Question: What jurisdiction, city, or county is the document associated with?
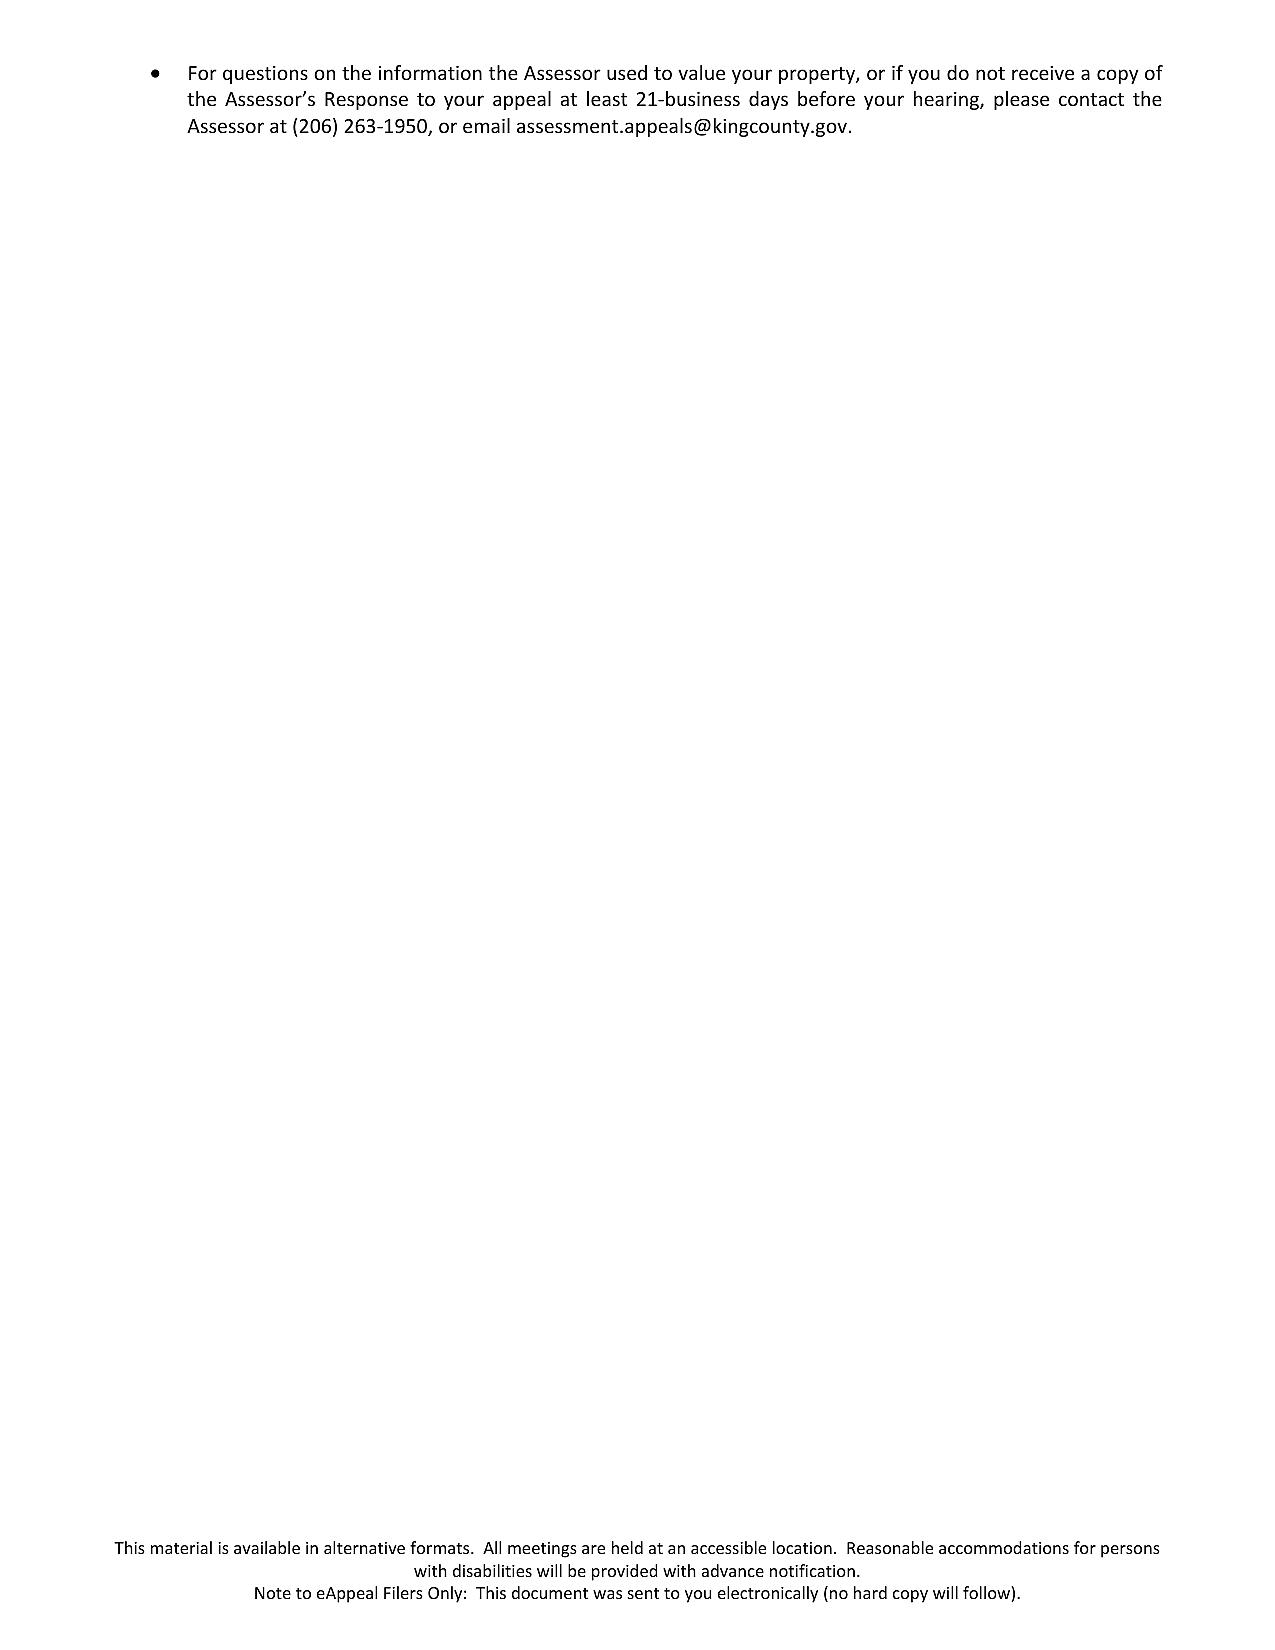
Answer: "King County"